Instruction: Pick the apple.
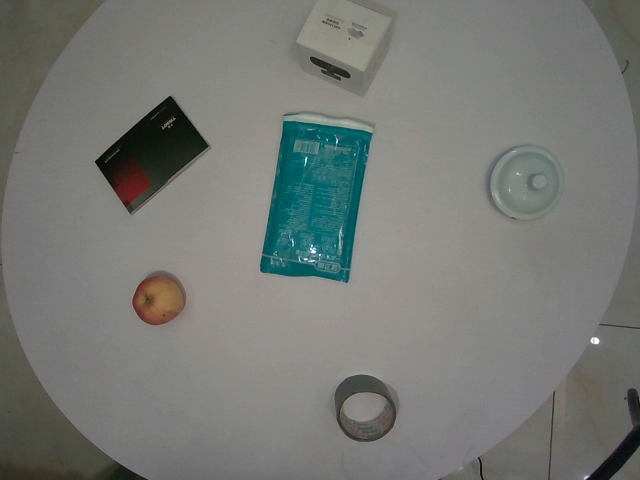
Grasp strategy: vertical